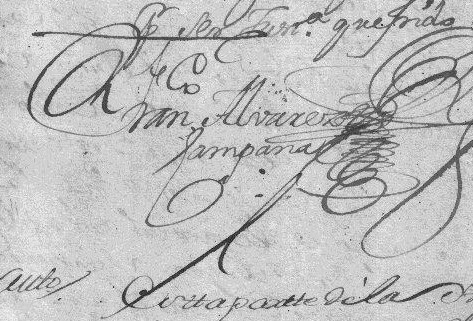
Signature of: francisco álvarez campana